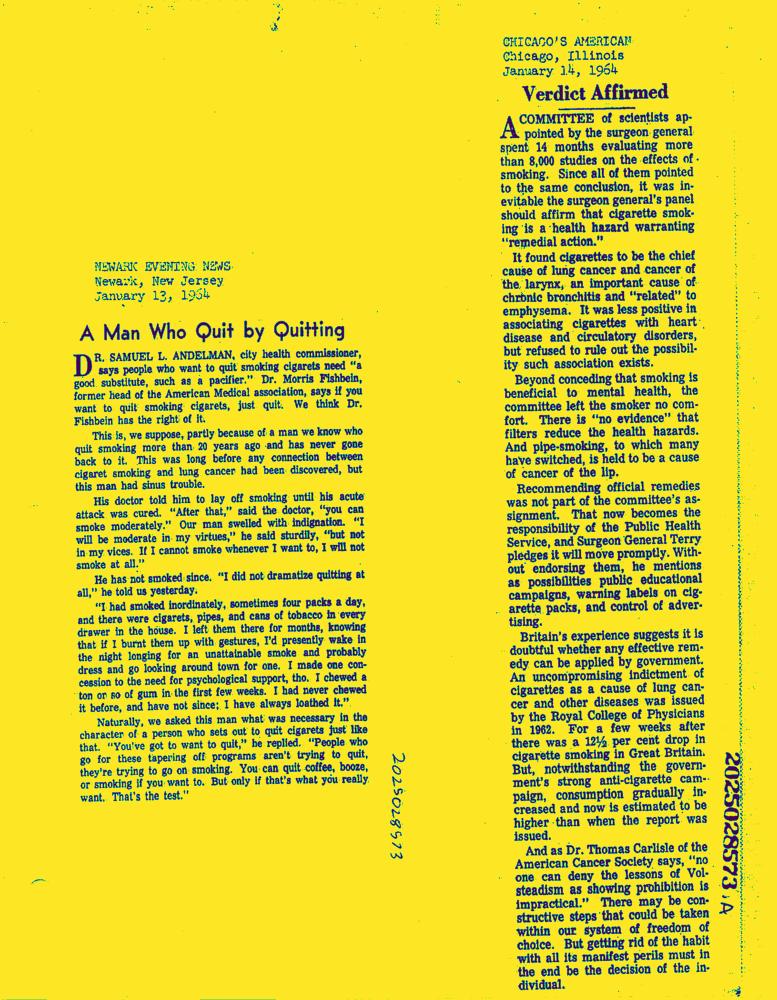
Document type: News-Article